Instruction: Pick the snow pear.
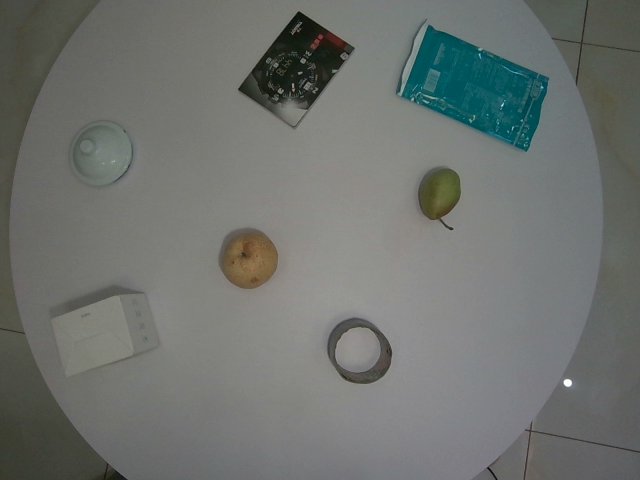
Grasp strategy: vertical